Question: What type of tax is indicated in the document, personal property or real estate?
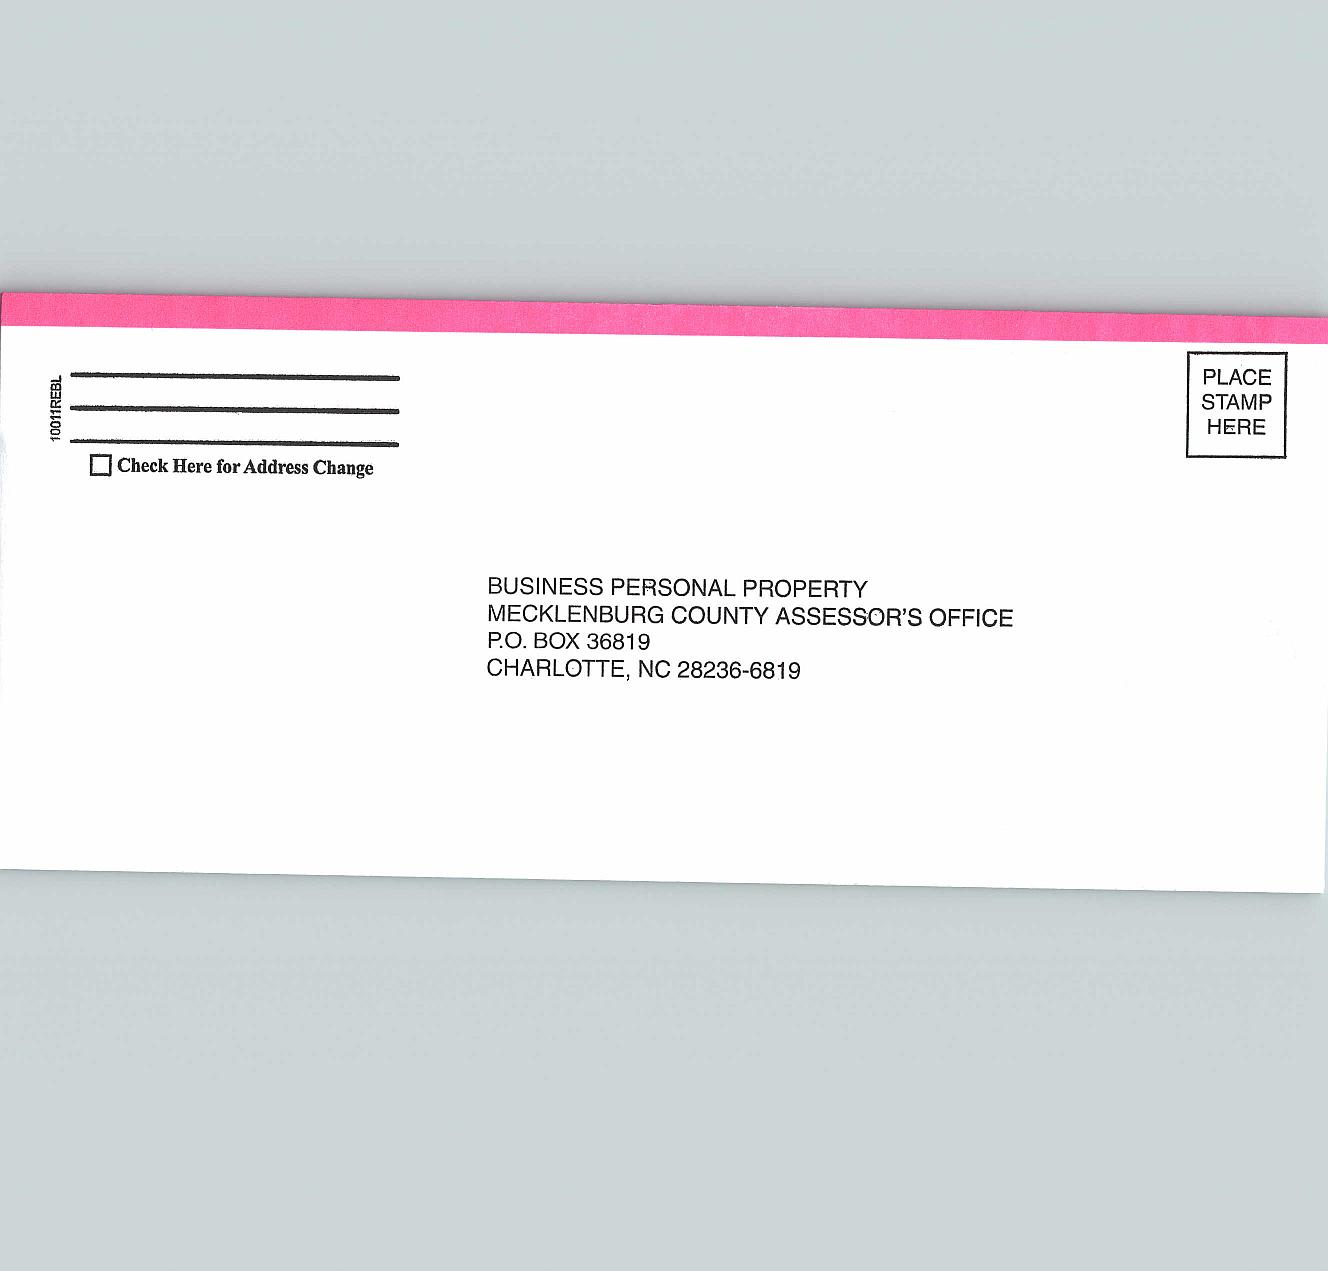
Answer: "Personal Property"